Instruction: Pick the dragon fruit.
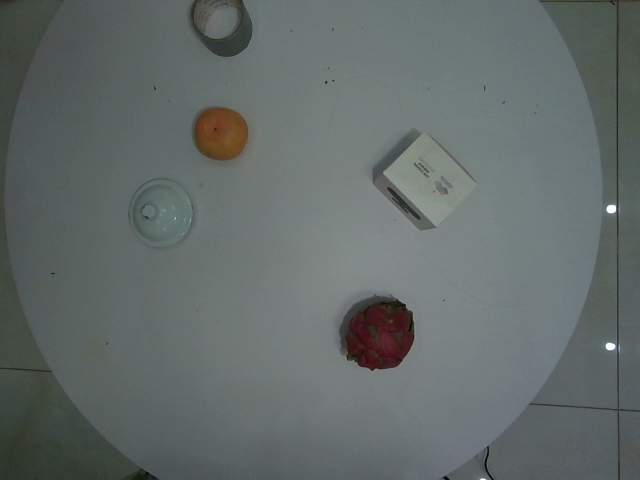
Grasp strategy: vertical